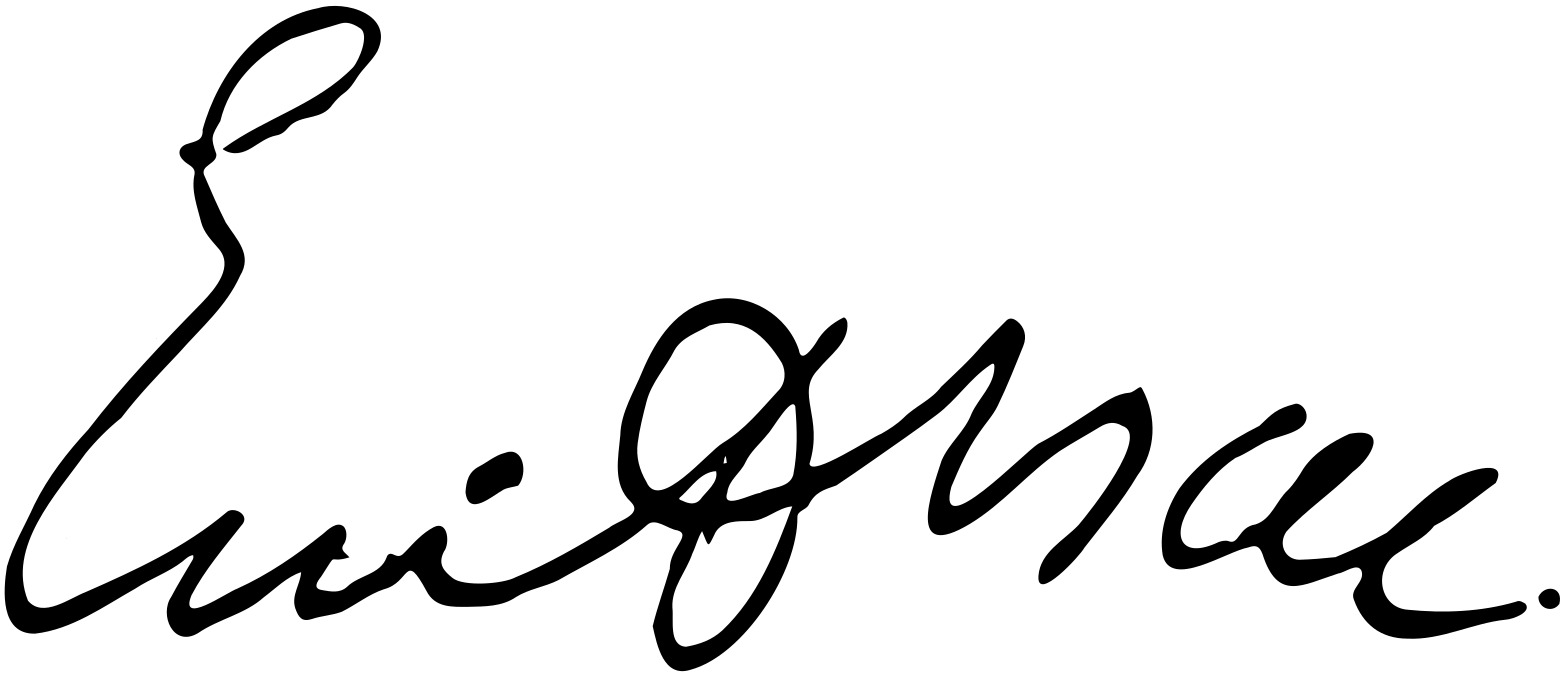
Signature of: emil isac